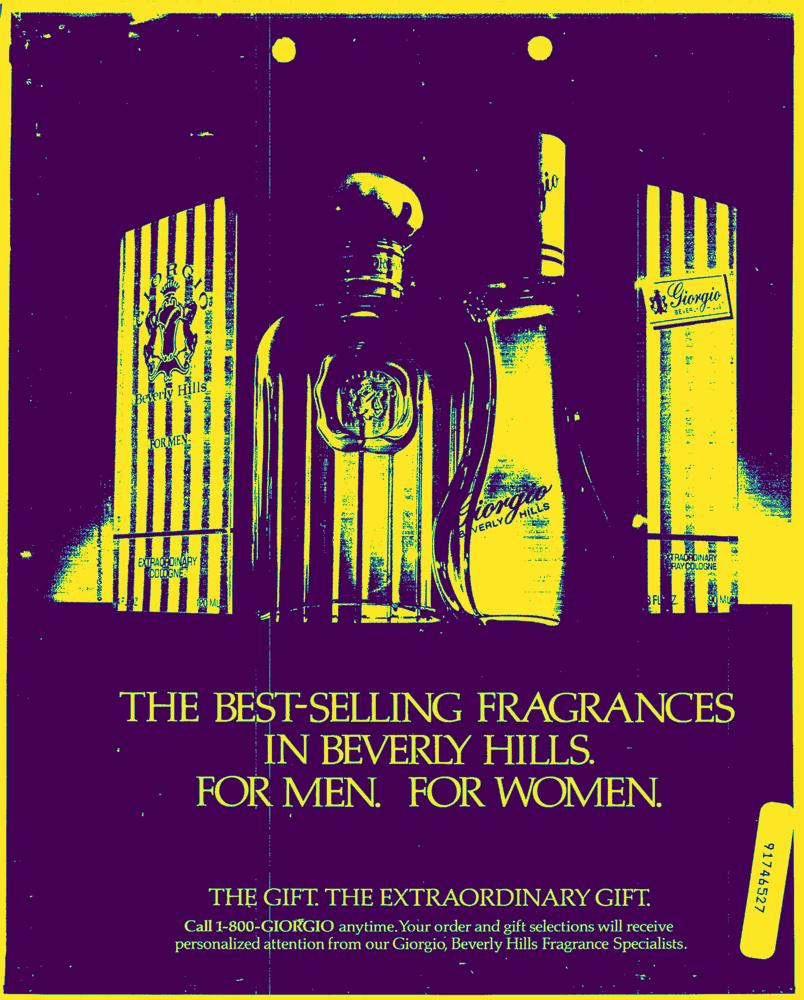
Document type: AD